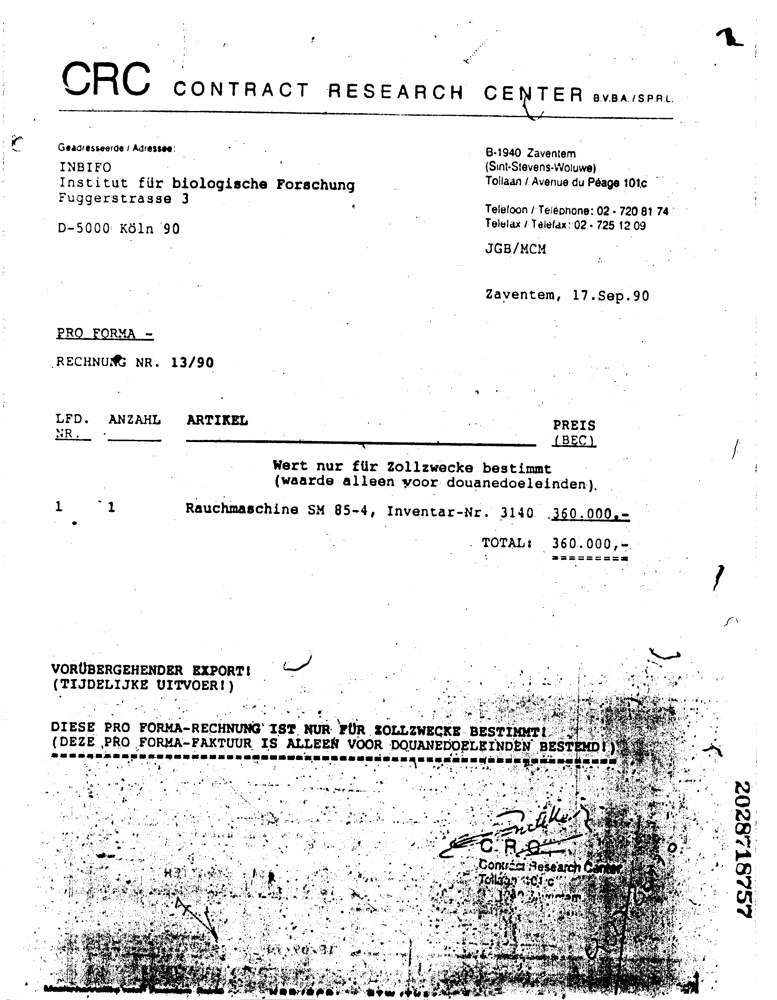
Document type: Invoice